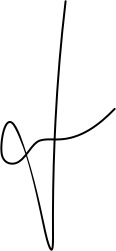
Signature of: ferdinand xhaferraj